Question: How is the history relevant to the case?
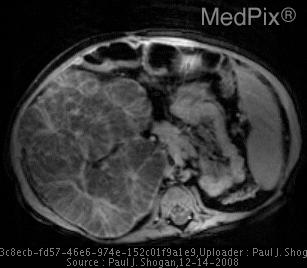
Answer: The patient's history of 2 day old male with abdominal distention. is key in understanding the case.